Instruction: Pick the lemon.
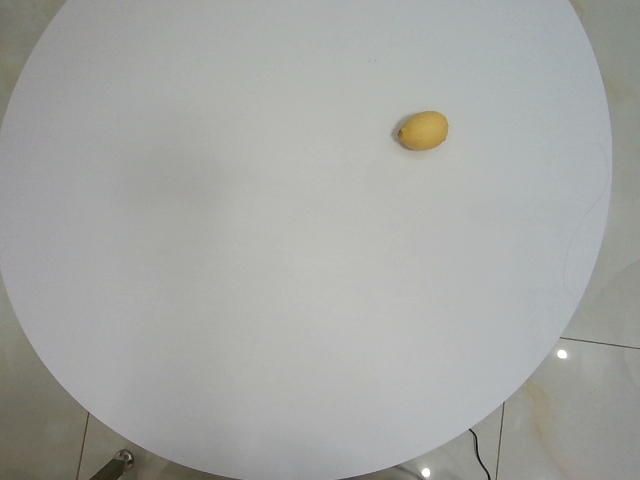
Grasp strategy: vertical